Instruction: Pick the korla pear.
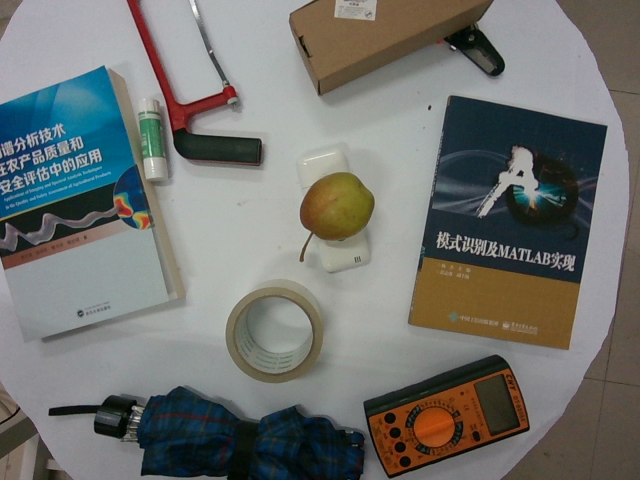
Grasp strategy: vertical